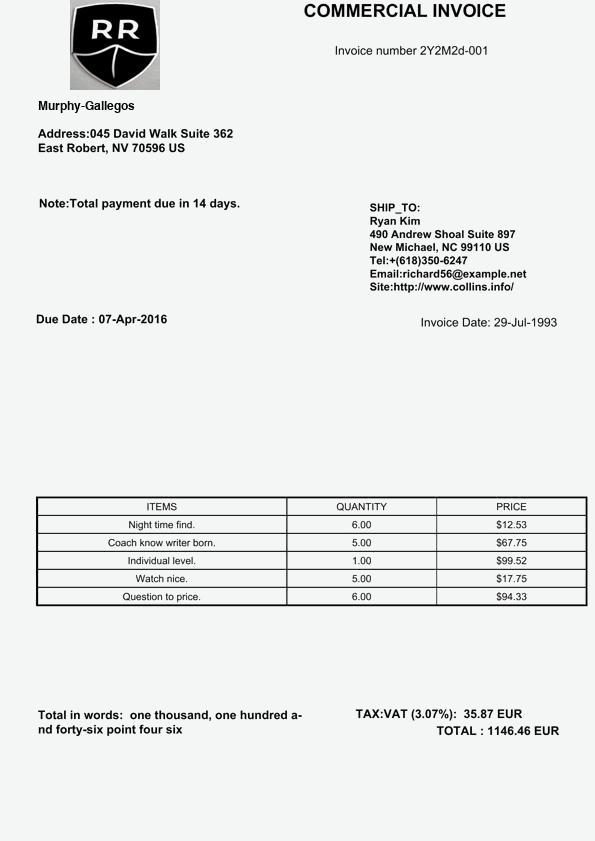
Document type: Invoice